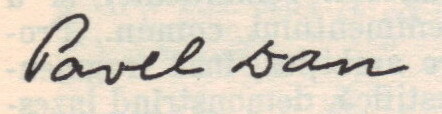
Signature of: pavel dan